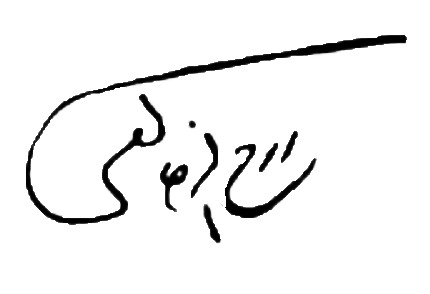
Signature of: ruhollah khaleqi